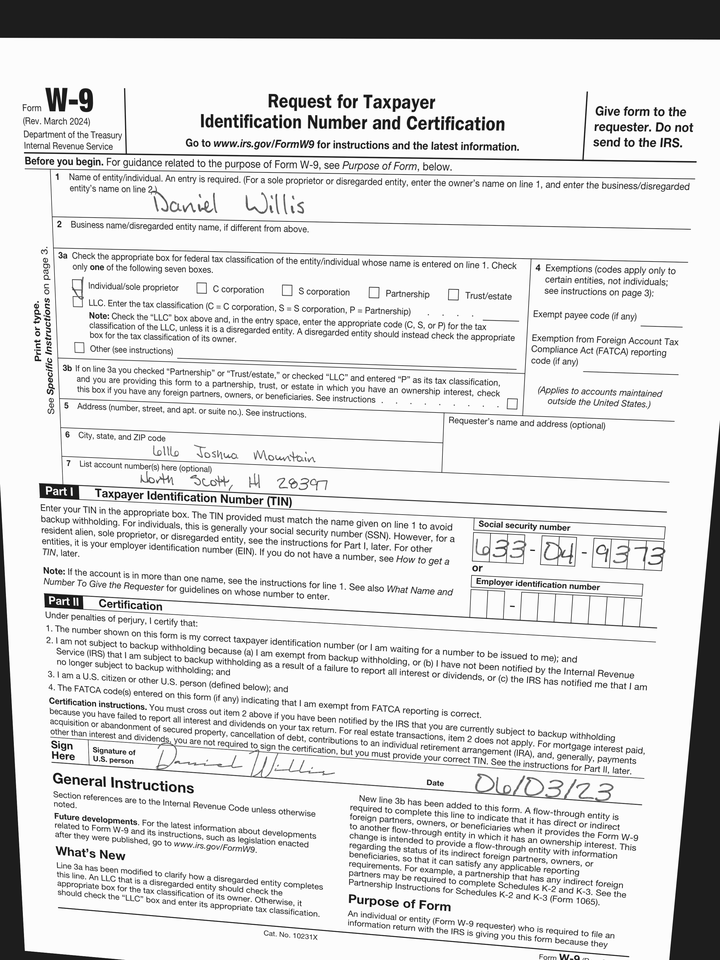
adr1: 6116 Joshua Mountain
adr2: North Scott, HI 28397
cbx: yes
ssn: 633049373
enm: Daniel Willis
sdt: 06/03/23